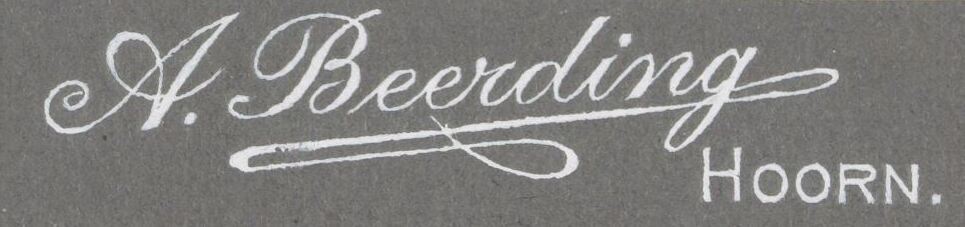
Signature of: alida beerding